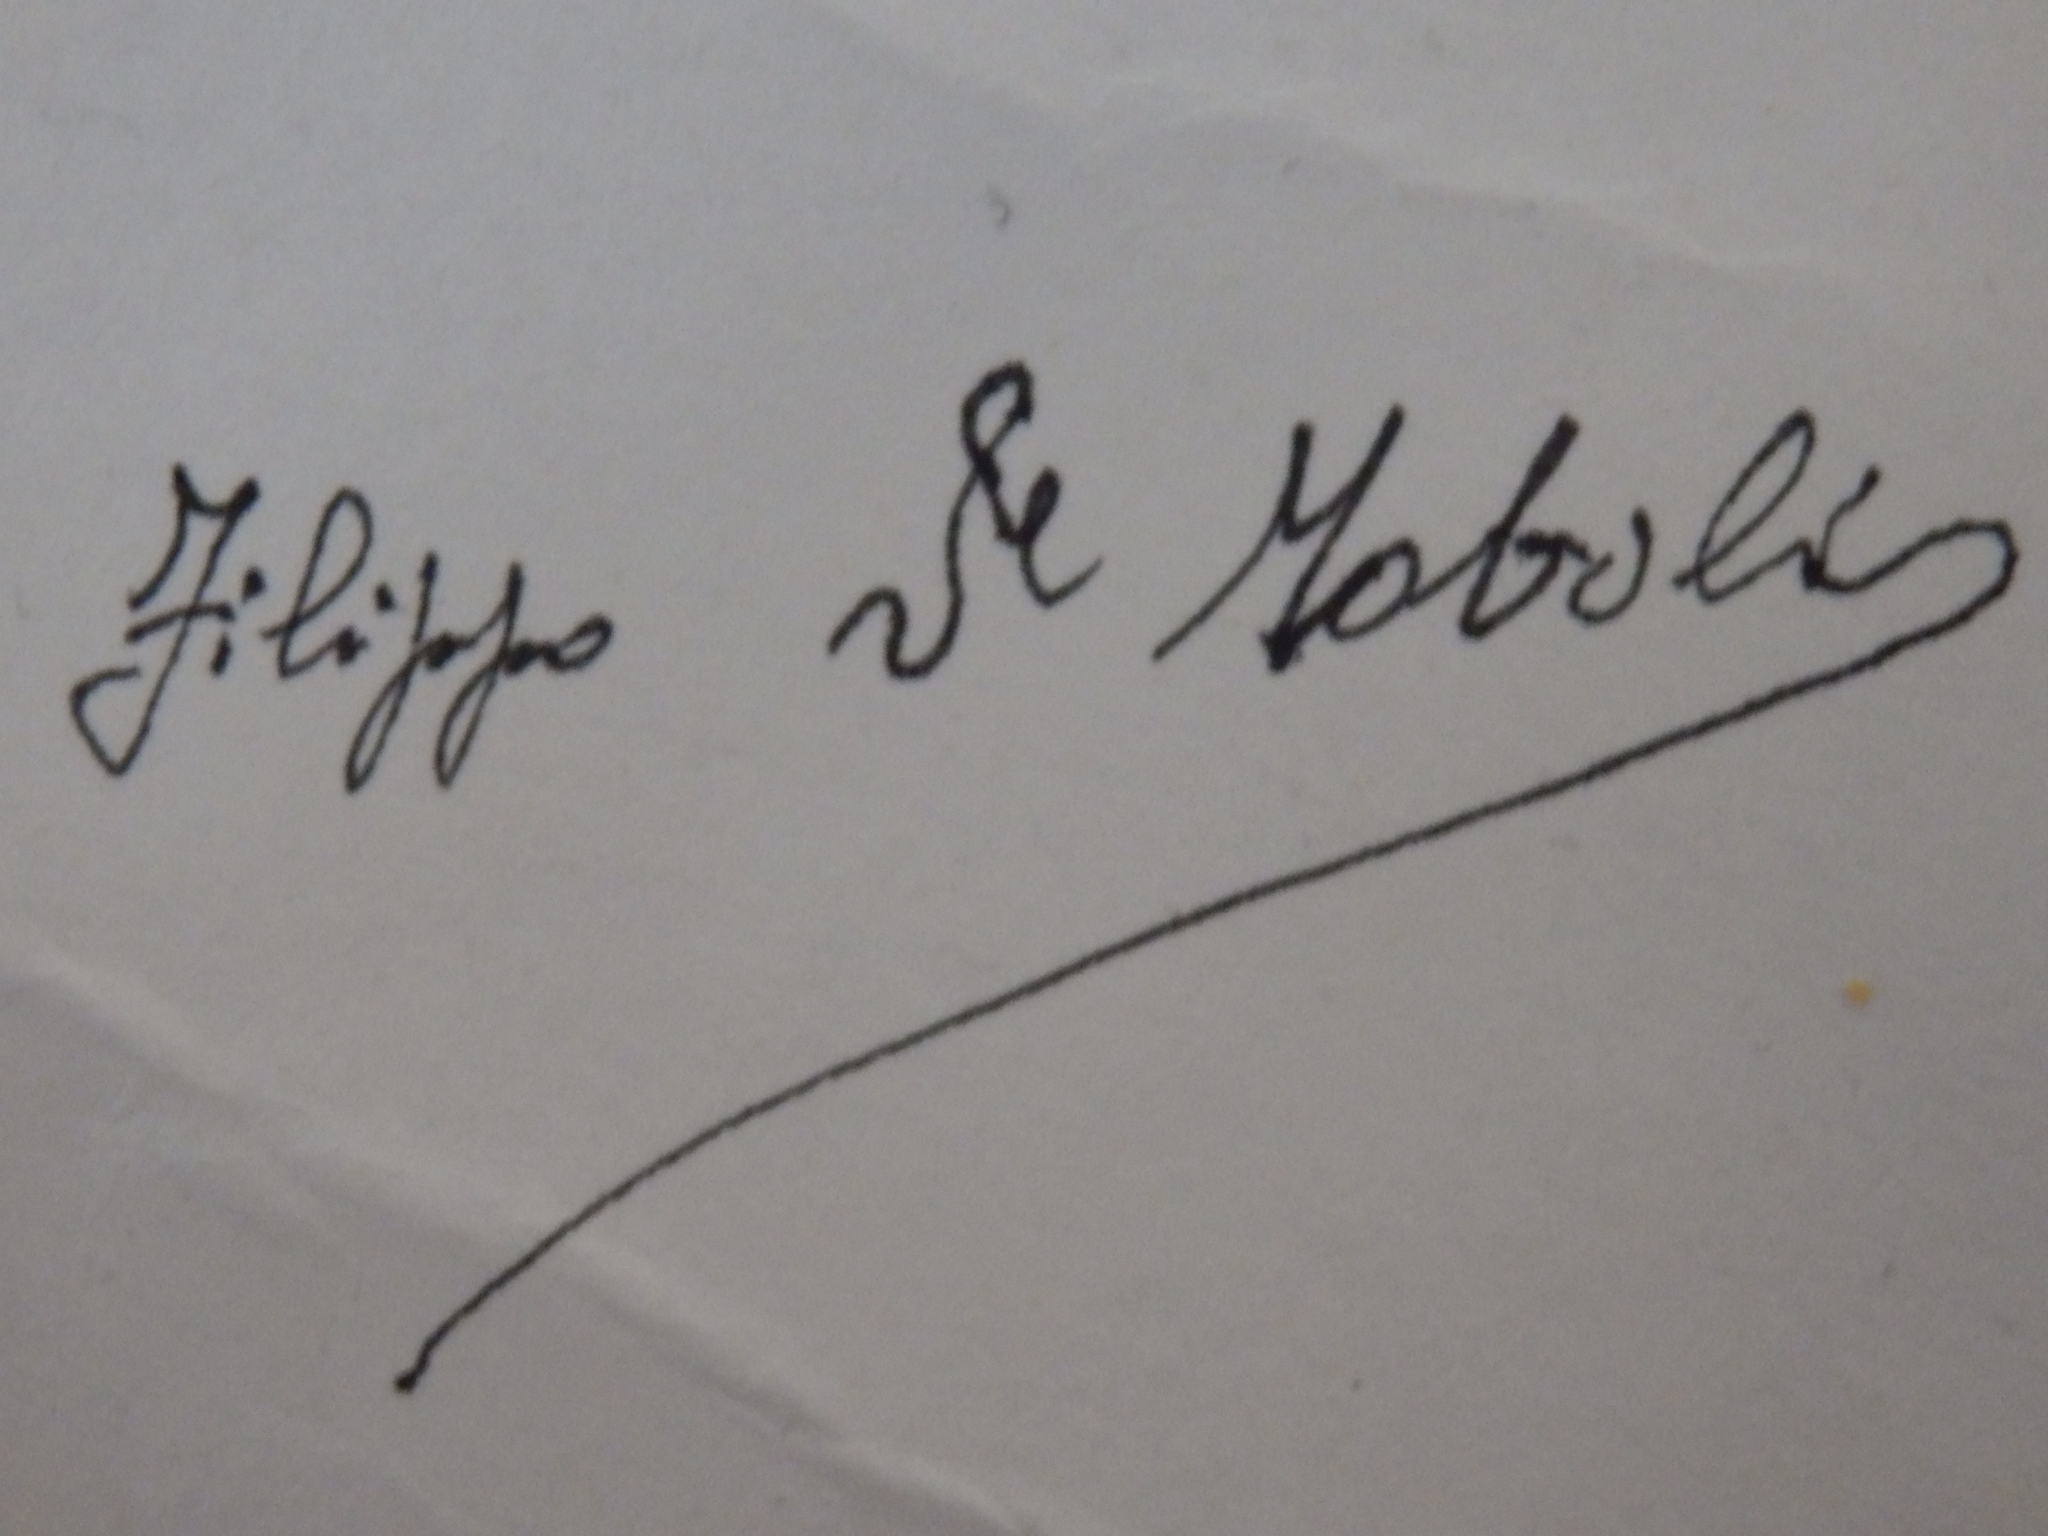
Signature of: filippo de nobili